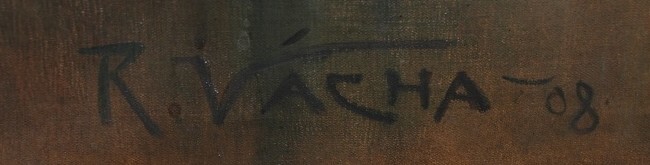
Signature of: rudolf vácha